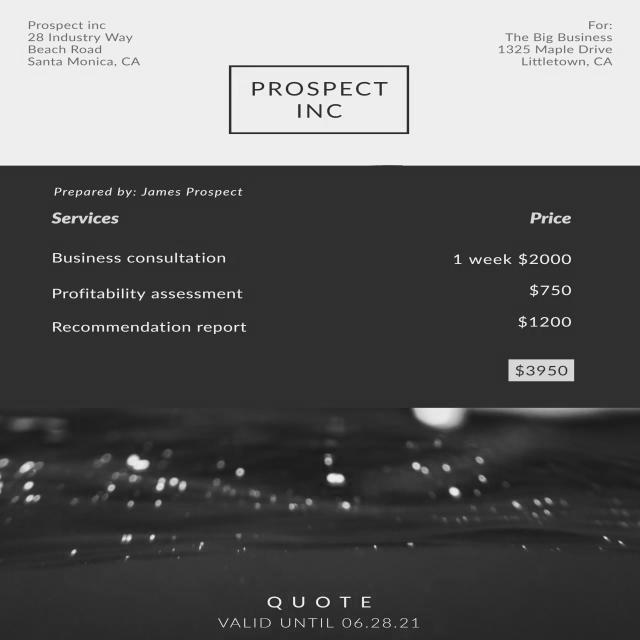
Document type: Invoice